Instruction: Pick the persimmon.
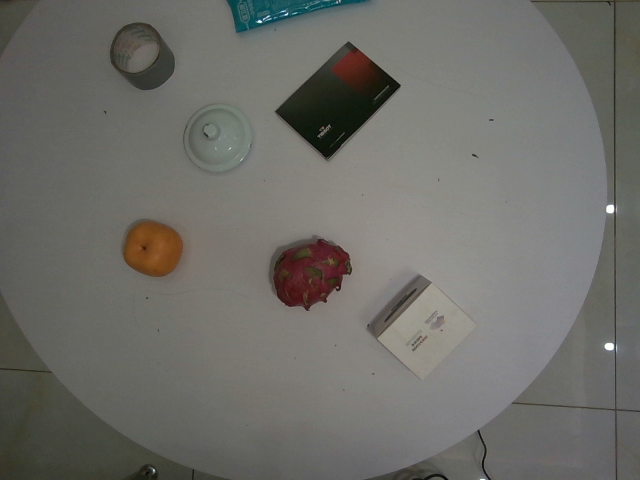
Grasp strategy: vertical